Question: Talk about the condition:
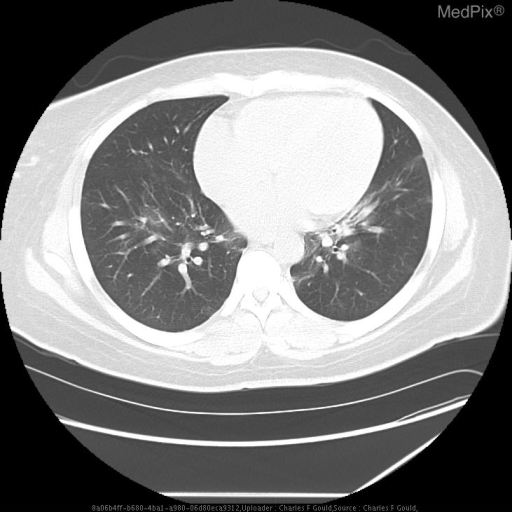
Answer: The disease is discussed as: Pneumocystis pneumonia (PCP) is a form of pneumonia caused by the yeast-like fungal microorganism Pneumocystis jirovecii. The causal agent was originally described as a protozoan and spelled P. jiroveci and prior to then was formerly classified as a form of Pneumocystis carinii, a name still in common usage. As a result, Pneumocystis pneumonia (PCP) has also been known as Pneumocystis jiroveci pneumonia and as Pneumocystis carinii pneumonia.

It is relatively rare in people with normal immune systems but common among people with weakened immune systems, such as premature or severely malnourished children, the elderly, and especially AIDS patients, in whom it is most commonly observed today. PCP can also develop in patients who are taking immunosuppressant medications (e.g., patients who have undergone solid organ transplantation) and in patients who have undergone bone marrow transplantation.

The organism is distributed worldwide.

PMID 12194762